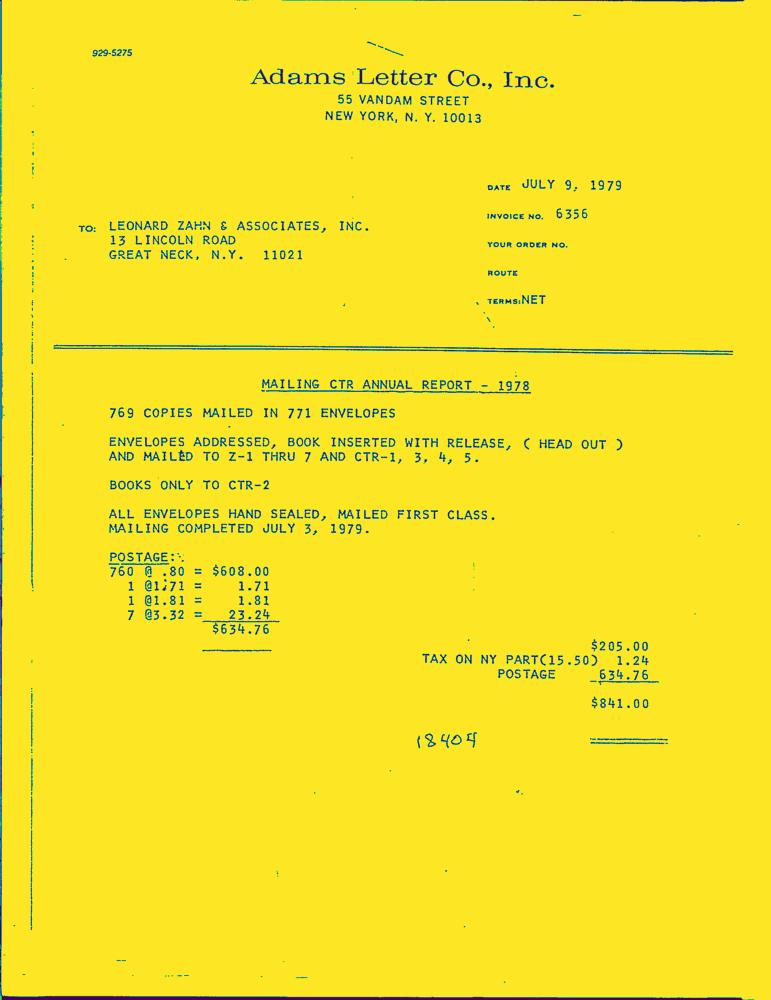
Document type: Invoice-Doc